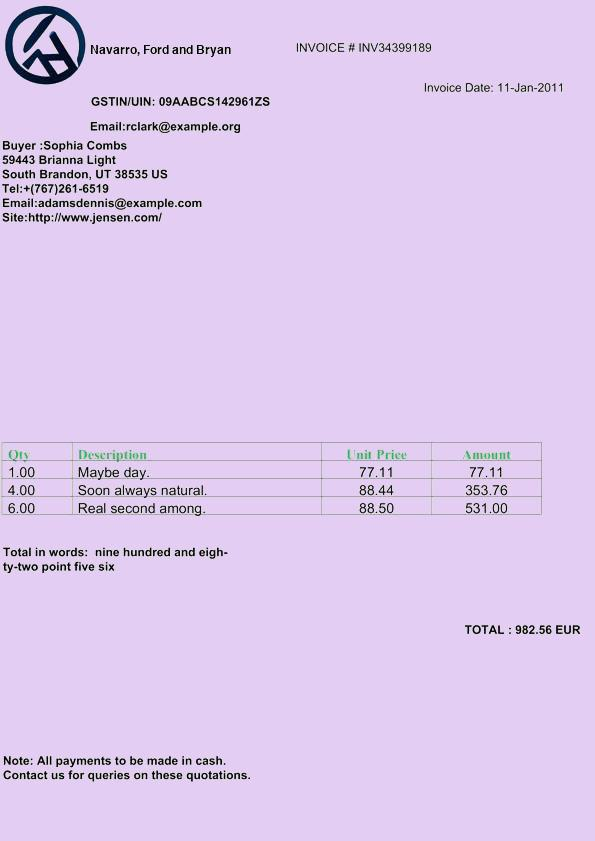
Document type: Invoice